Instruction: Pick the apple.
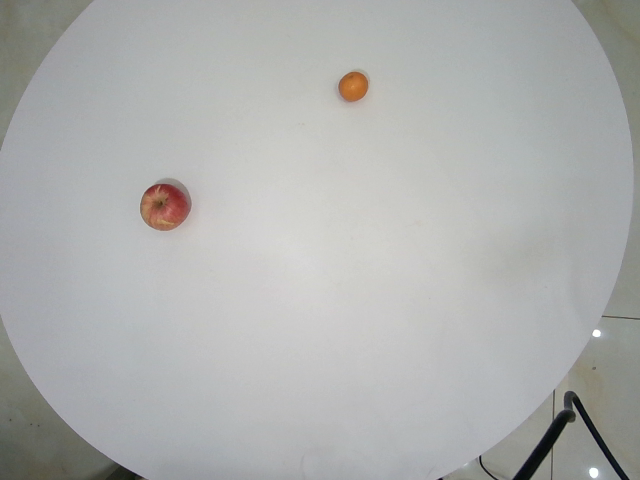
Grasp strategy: vertical